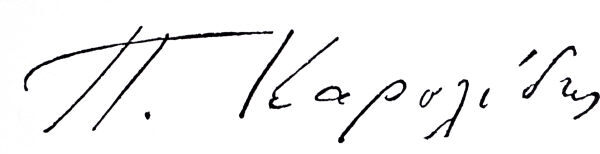
Signature of: pavlos karolidis